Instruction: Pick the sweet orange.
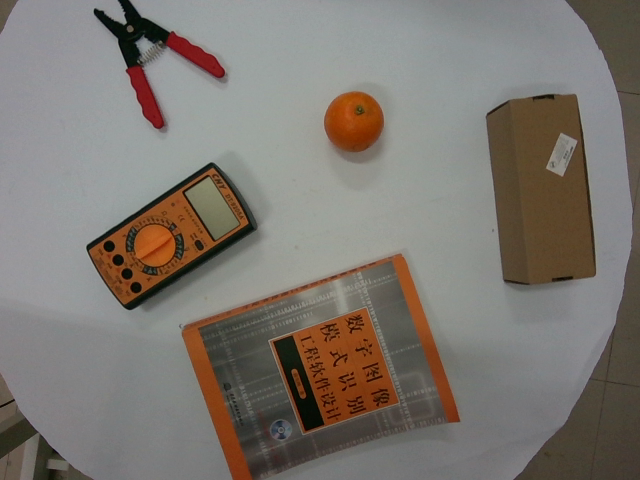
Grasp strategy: vertical